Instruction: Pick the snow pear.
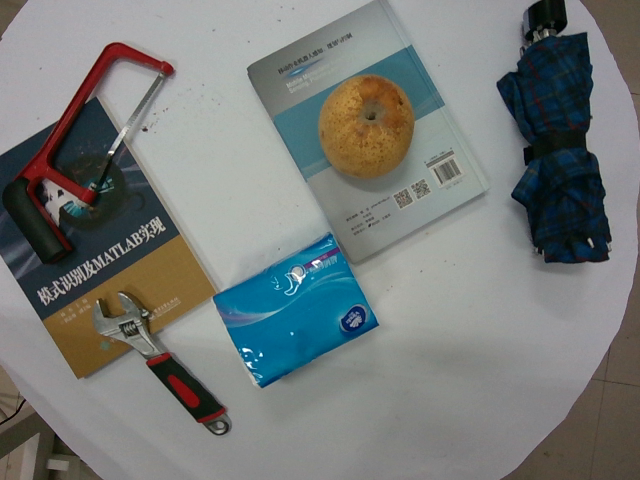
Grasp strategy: vertical